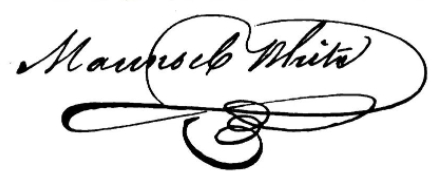
Signature of: maunsel white